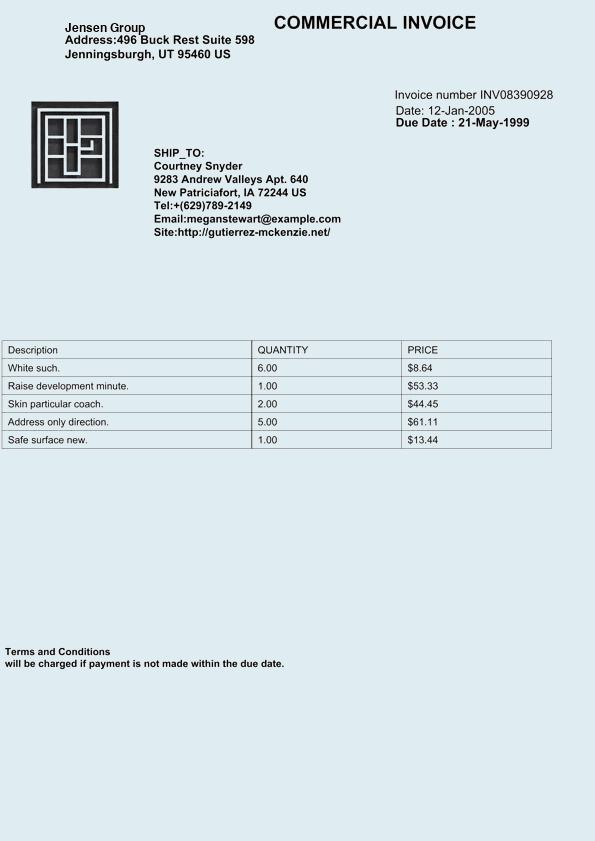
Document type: Invoice